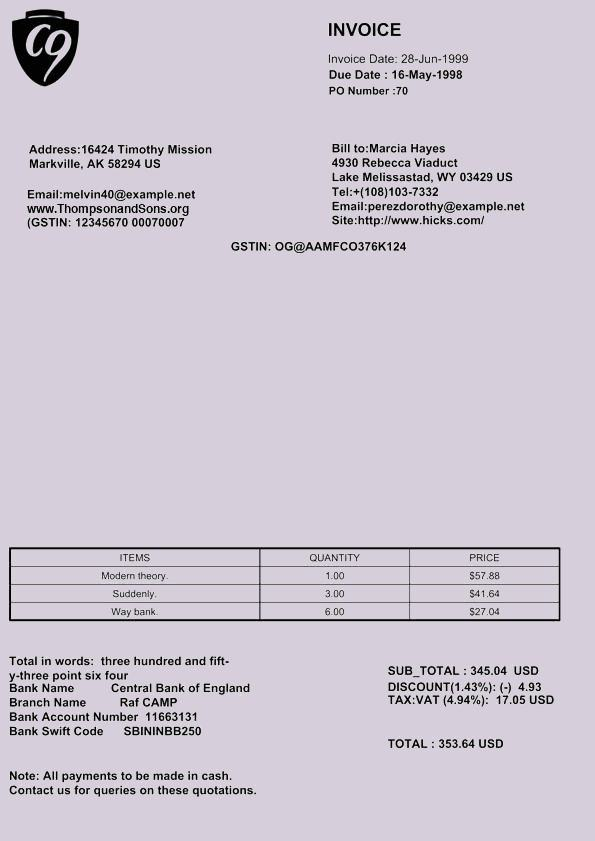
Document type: Invoice